Extract the amount written in words, the amount in digits, the name of the payee, the date on the cheque, and the bank's name from the image.
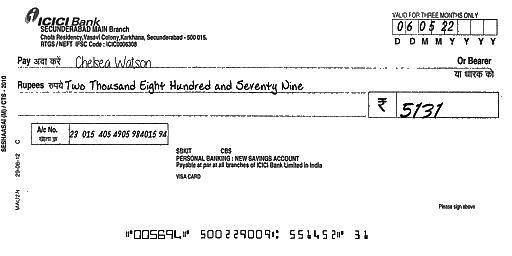
amt_in_words: Two Thousand Eight Hundred and Seventy Nine
amt_in_figures: 5131
payee_name: Chelsea Watson
bank_name: ICICI Bank
cheque_date: 06/05/22